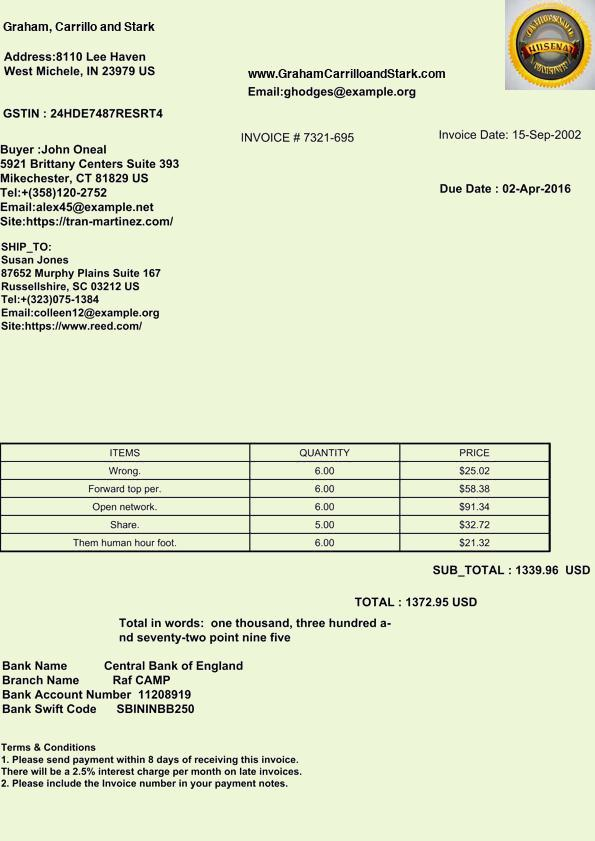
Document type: Invoice